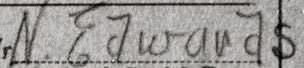
Signature of: nelson e edwards